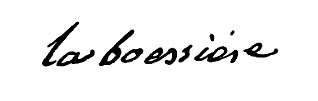
Signature of: nicolas texier de la boëssière